Question: What is the suspected problem?
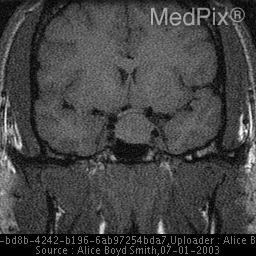
Answer: The findings suggest • Sellar enlargement can be seen on plain radiographs.
• CT demonstrates sellar expansion with osseous erosion and remodeling.
• MRI demonstrates an isointese lesion on T1 and T2 images, which expands the sella.. T1W coronal and sagital images demonstrate and isointense lesion that expands the sella and extends into the suprasellar region.. The patient might have a history of 30 year old man with changing glove and shoe size..